Question: What type of tax is indicated in the document, personal property or real estate?
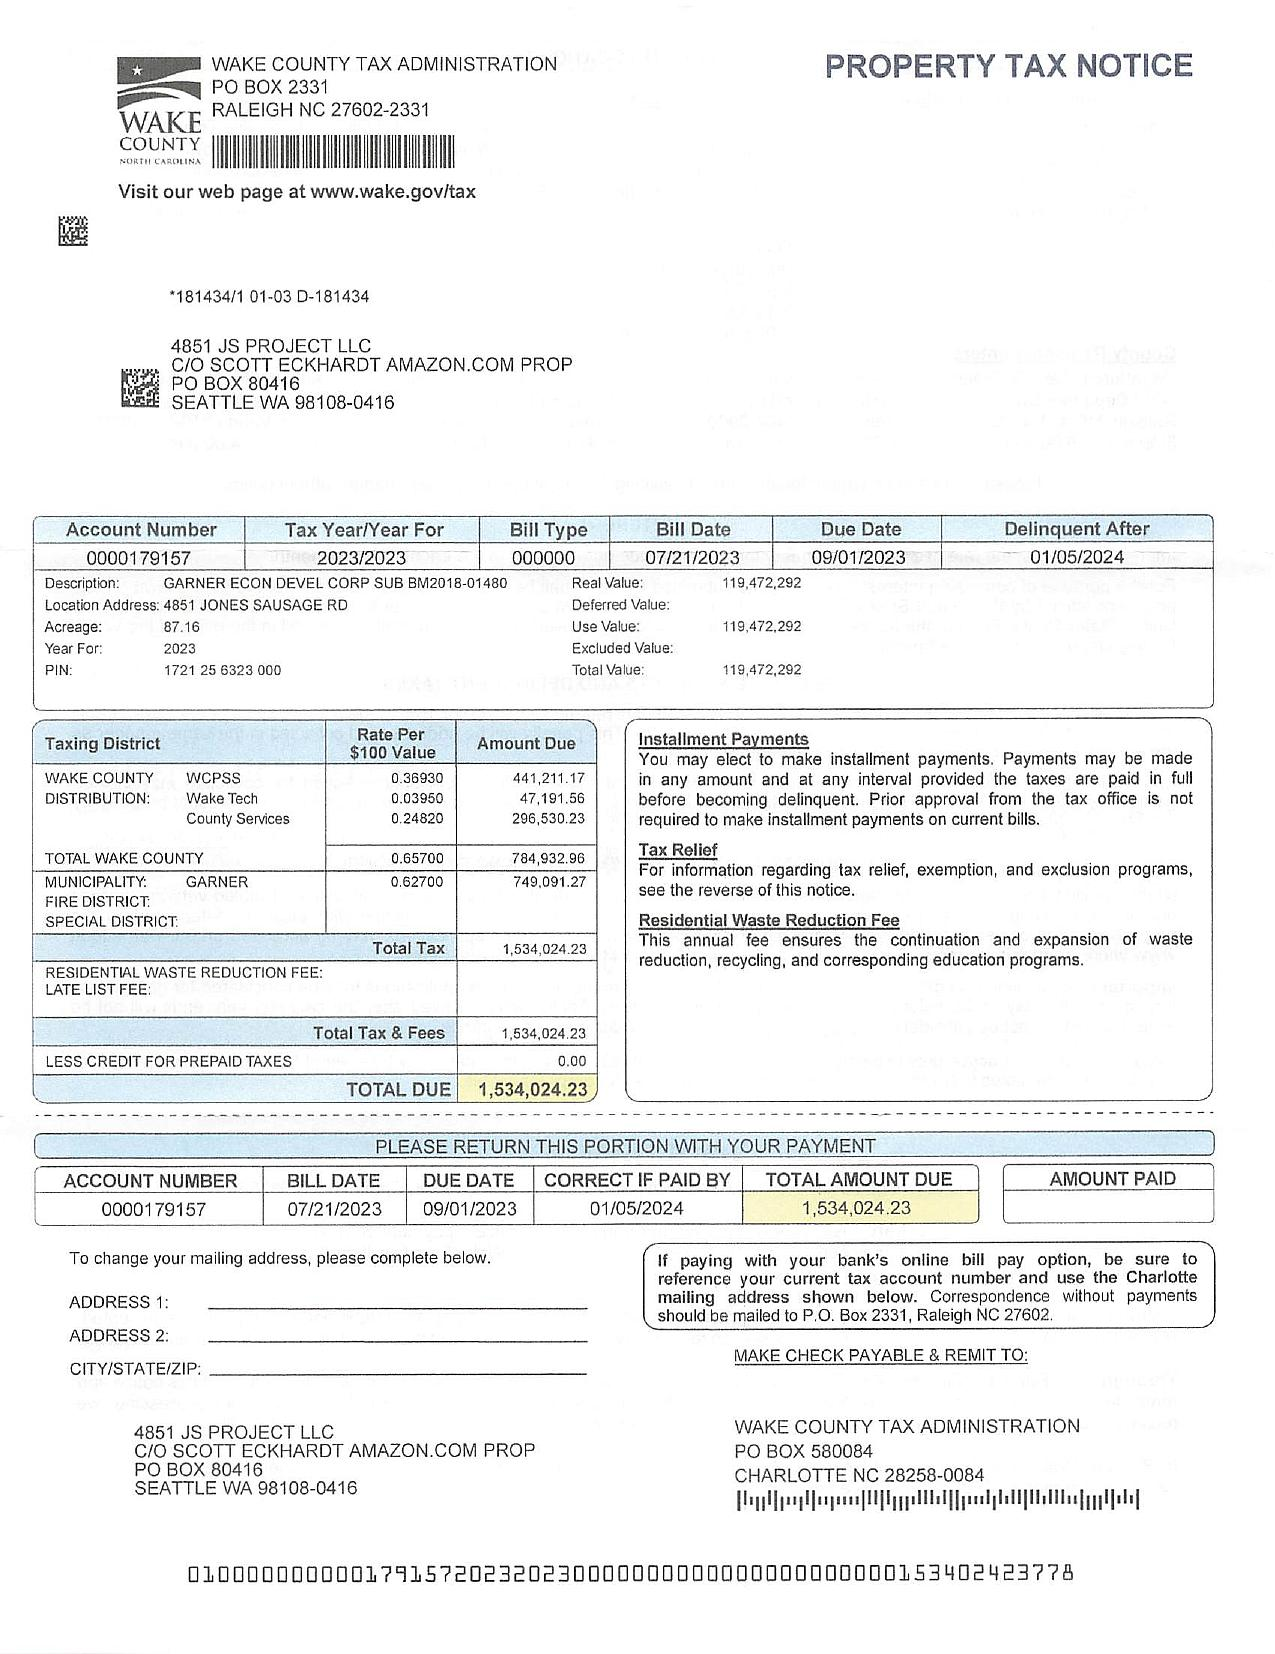
Answer: "Real Estate Tax"